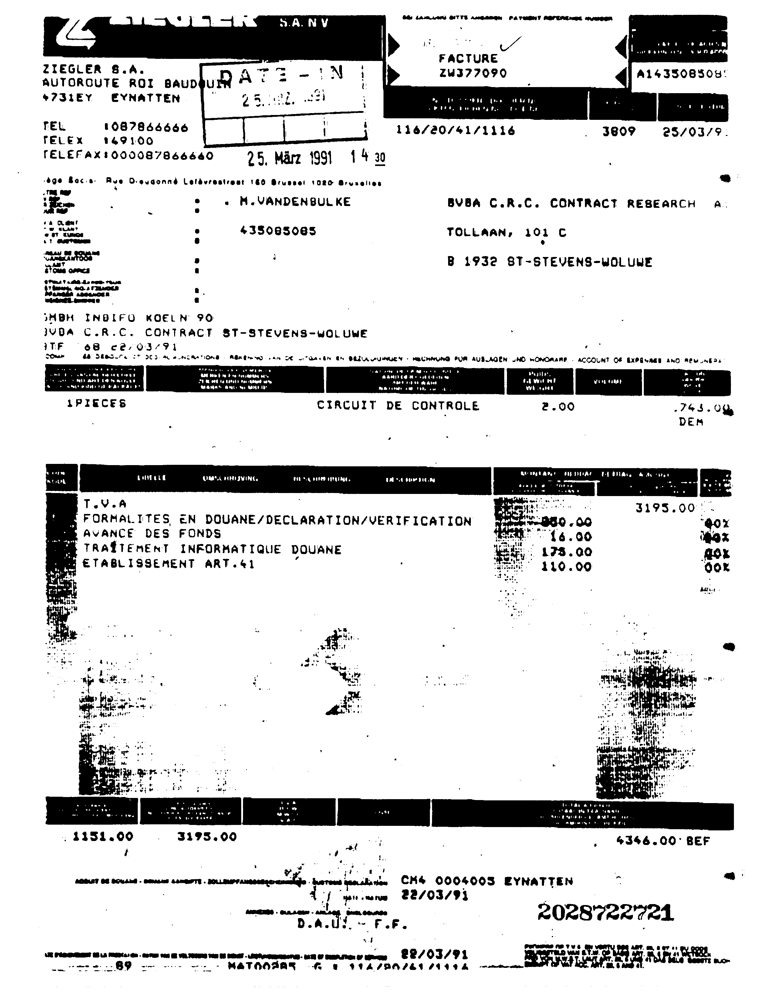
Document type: Invoice